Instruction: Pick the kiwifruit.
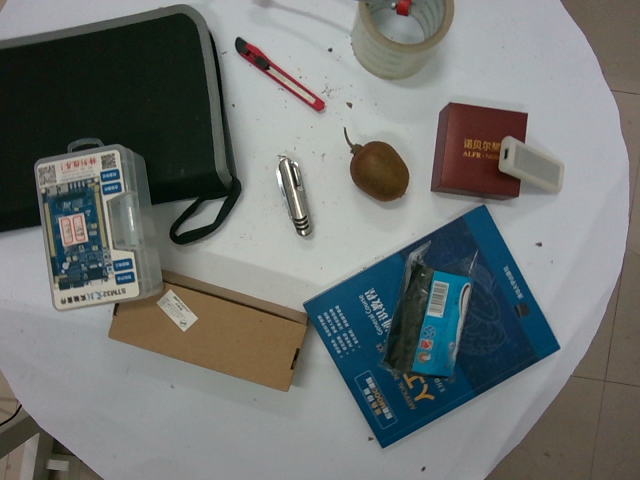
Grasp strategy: vertical